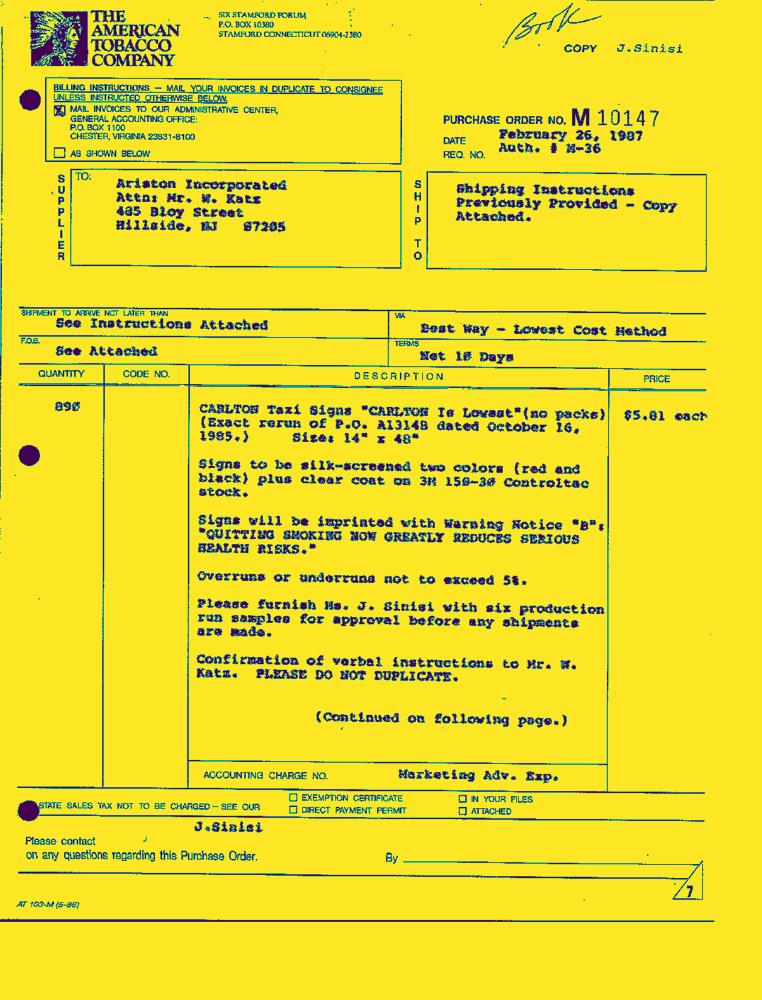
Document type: Invoice-Doc